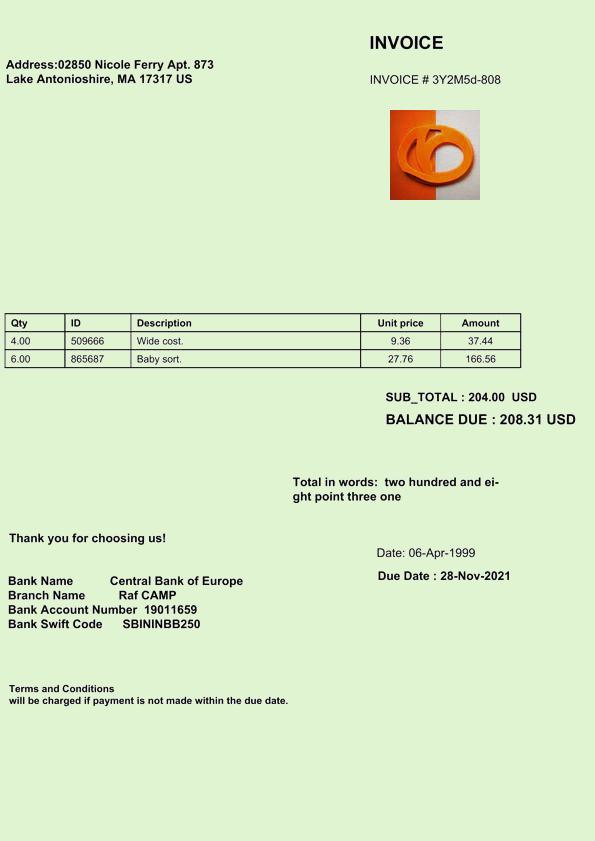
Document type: Invoice